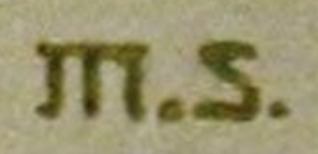
Signature of: margarete schrödter